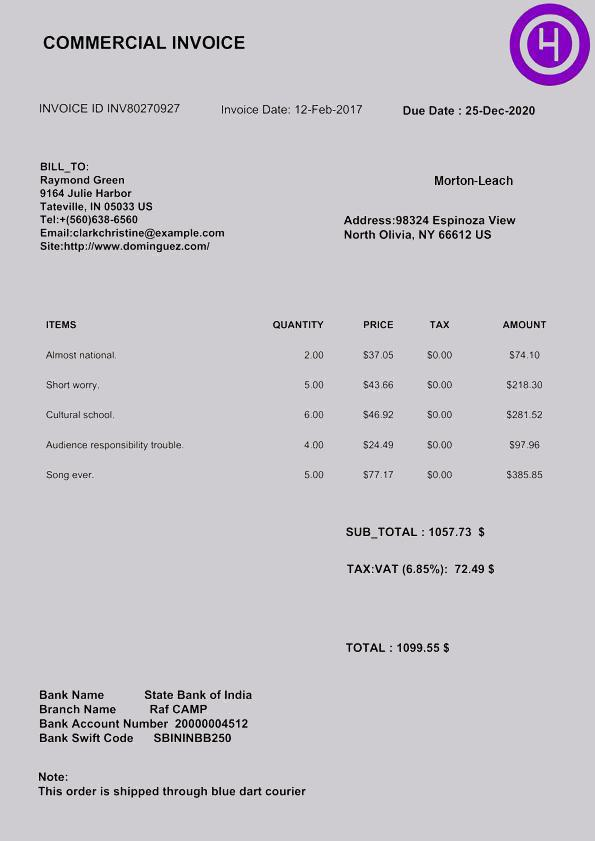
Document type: Invoice